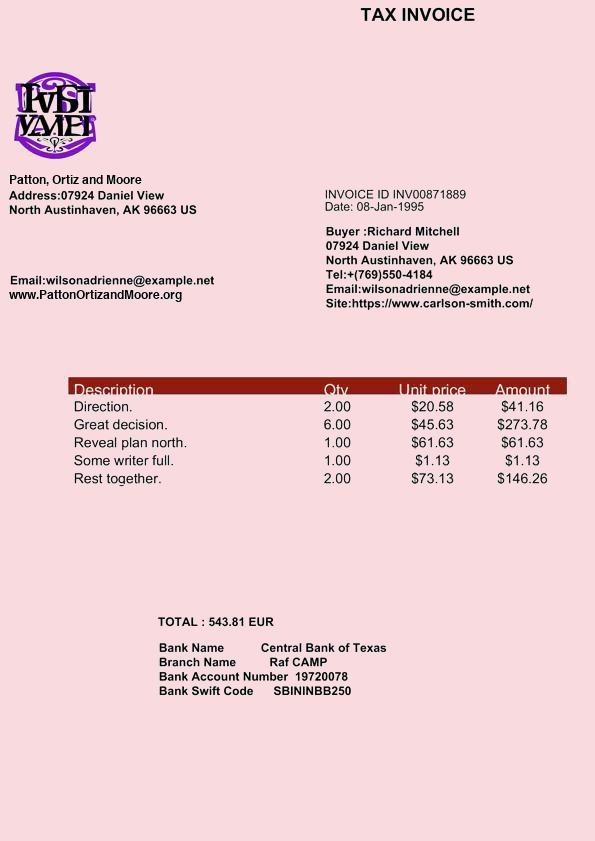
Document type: Invoice